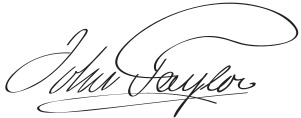
Signature of: john tayler